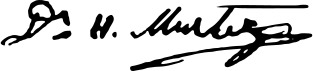
Signature of: myrteza ali struga